Question: How does the patient history play a role?
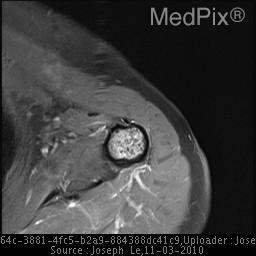
Answer: The patient's history of 67 year old asymptomatic woman presented for screening chest radiograph. is key in understanding the case.